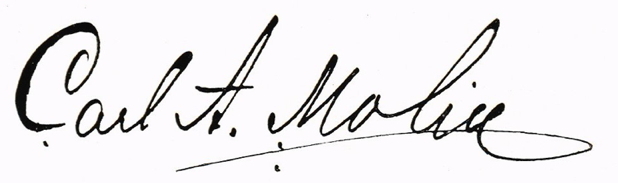
Signature of: carl molin